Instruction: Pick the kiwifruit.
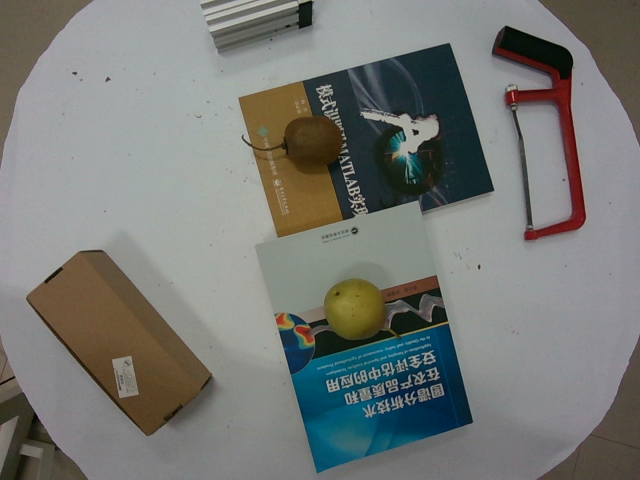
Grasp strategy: vertical